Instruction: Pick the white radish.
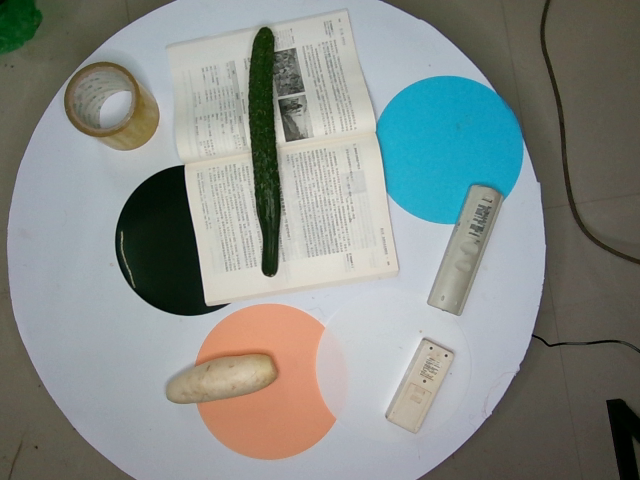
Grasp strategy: vertical